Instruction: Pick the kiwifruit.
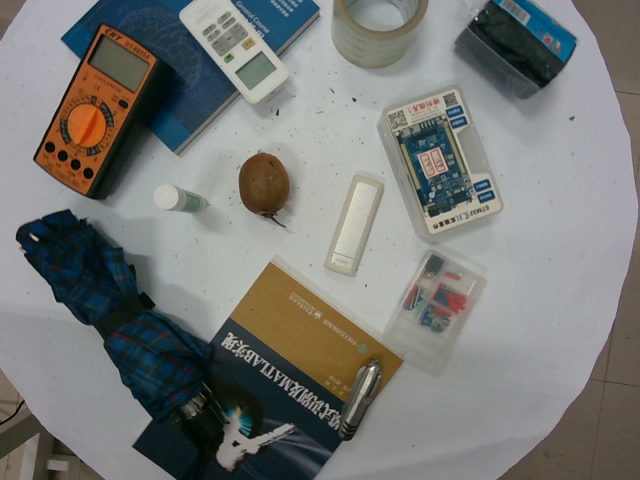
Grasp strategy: vertical